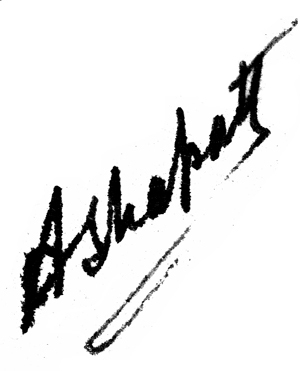
Signature of: ashapatti tamrakar